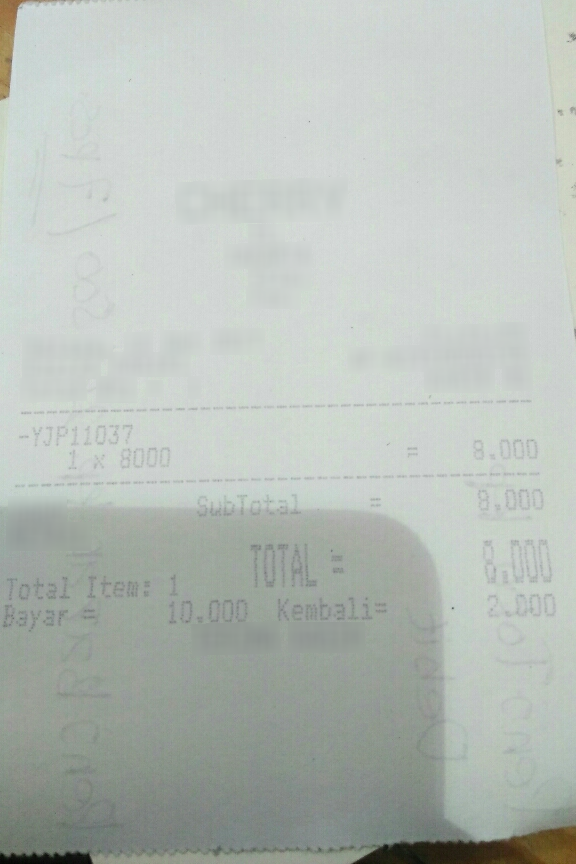
Number of items: 4
Subtotal: 8,000
Total: 8.000
OCR text regions:
text: x
text: :
text: =
text: -YJP11037
text: 1
text: 8000
text: 8.000
text: SubTotal
text: 8,000
text: TOTAL
text: 8.000
text: Bayar
text: 10.000
text: Kembali=
text: 2.000
text: Total
text: Item:
text: 1